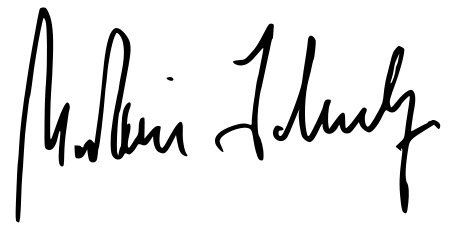
Signature of: martin schulz